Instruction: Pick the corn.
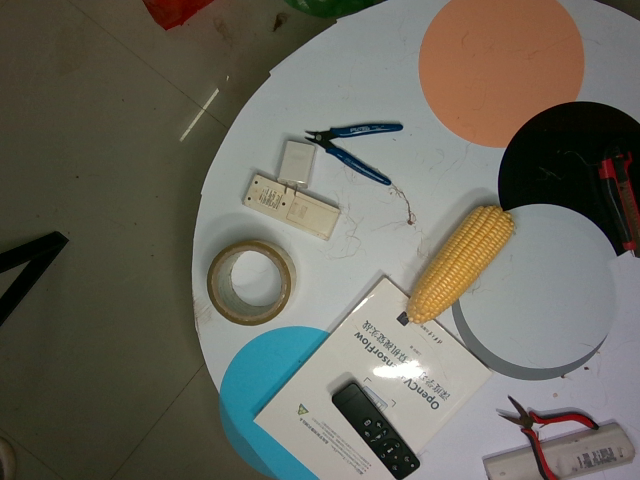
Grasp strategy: vertical